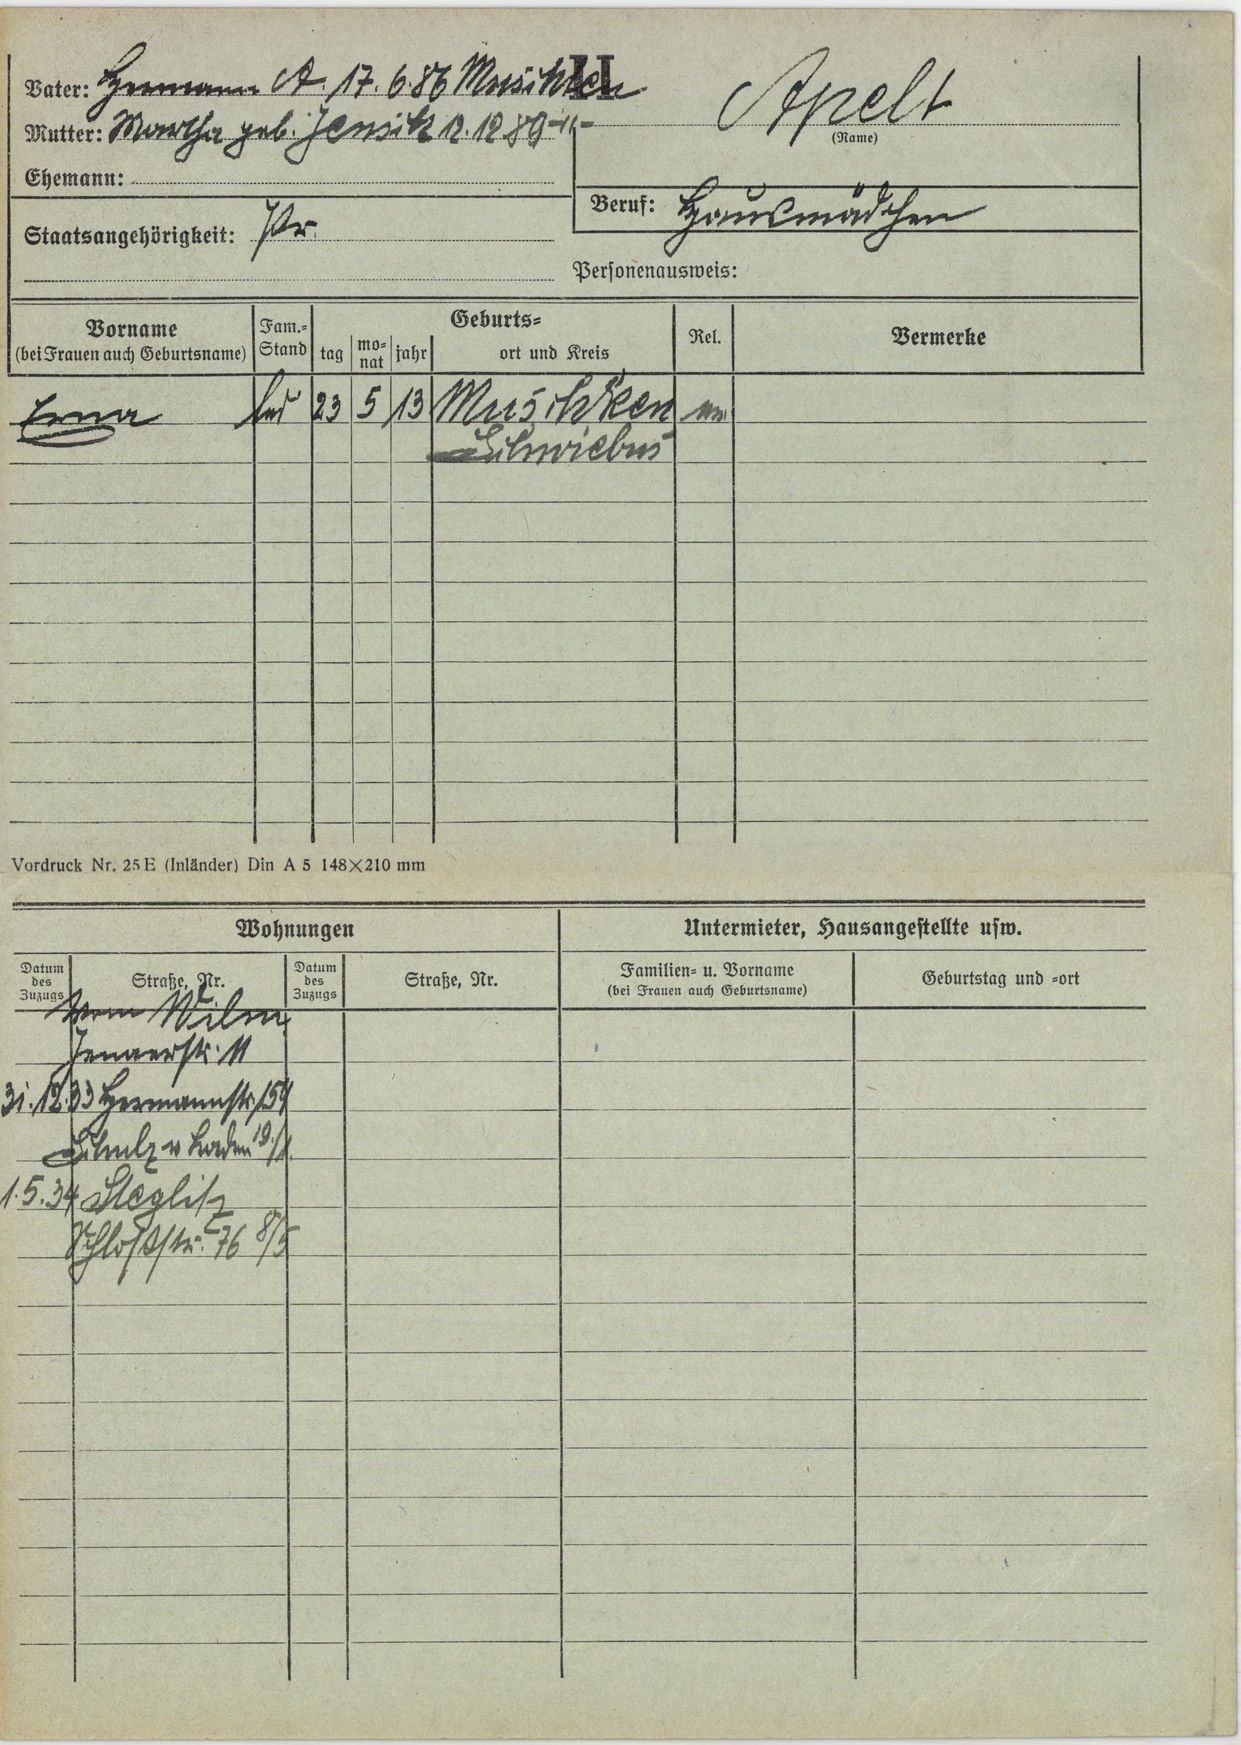
Apelt